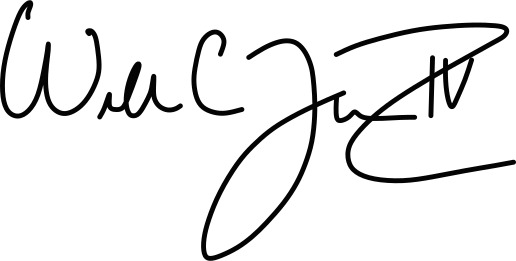
Signature of: bill ferguson